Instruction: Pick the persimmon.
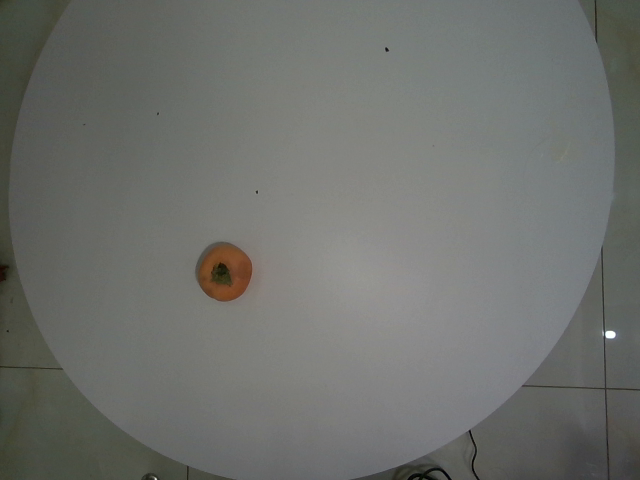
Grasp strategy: vertical